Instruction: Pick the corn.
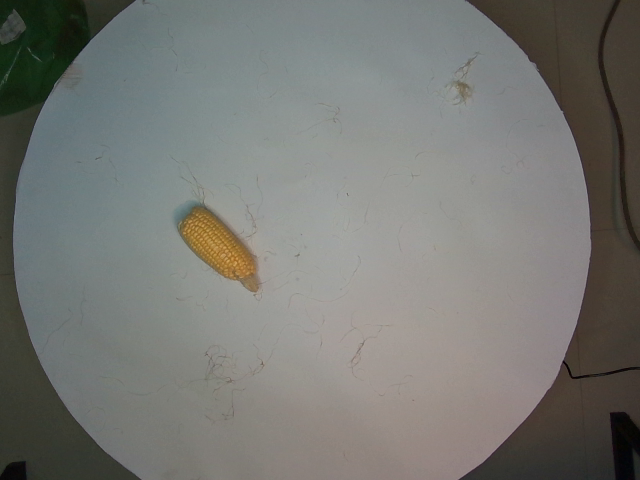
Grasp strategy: vertical